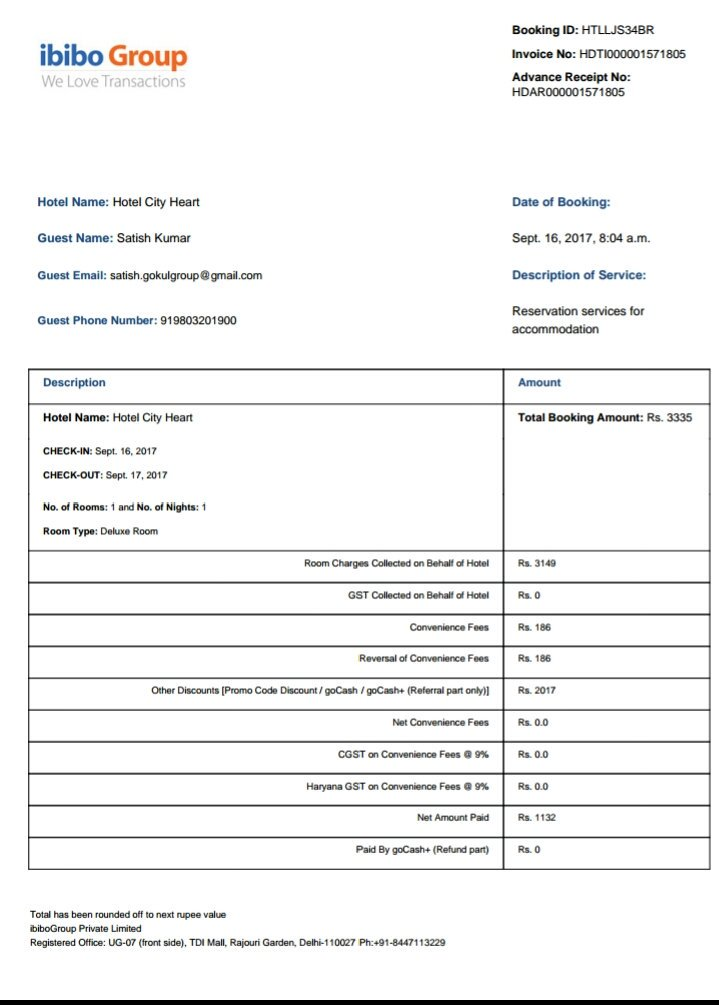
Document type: Invoice